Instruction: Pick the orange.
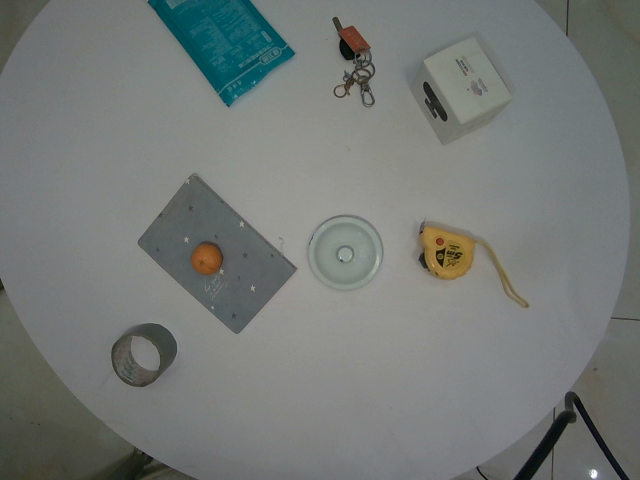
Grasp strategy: vertical